Question: What are the imaging findings?
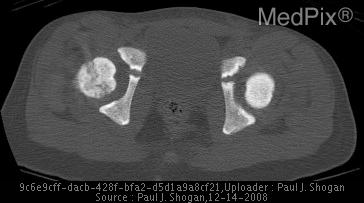
Answer: The imaging shows Increased sclerosis is noted throughout the osseous structures.   A vertical oriented lucency in the medial femoral metaphysis is seen. Increased sclerosis is noted throughout the osseous structures..